Question: What is the property identification or parcel number listed?
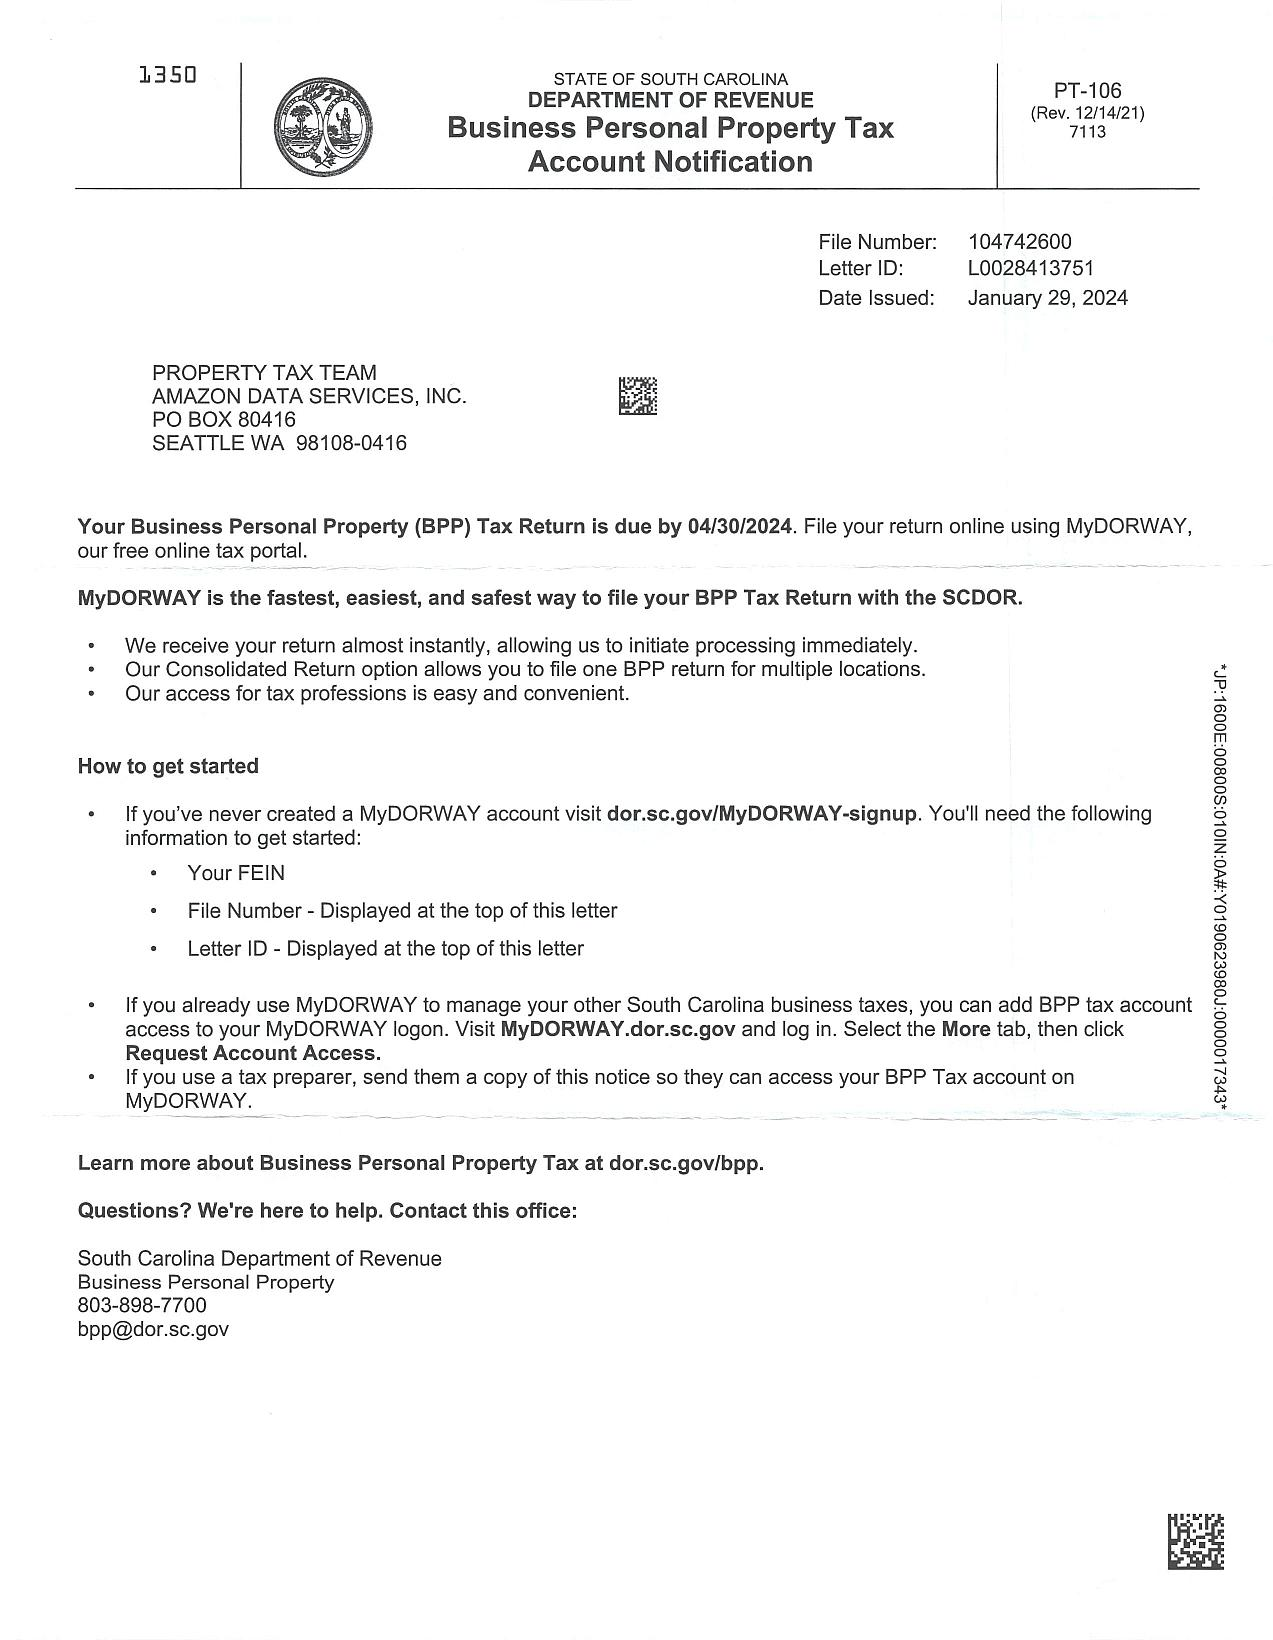
Answer: "104742600"